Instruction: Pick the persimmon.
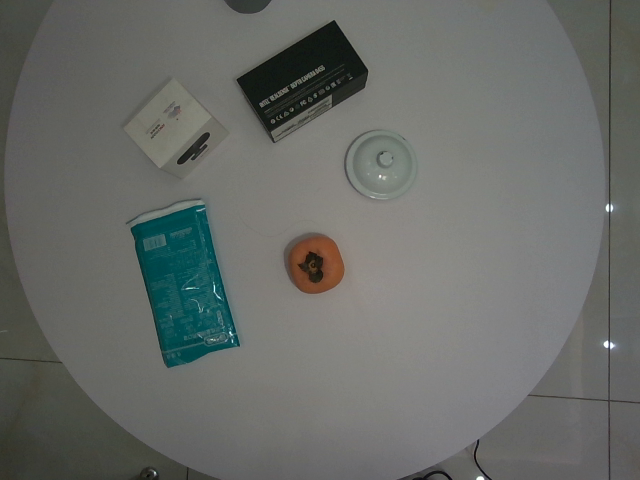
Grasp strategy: vertical